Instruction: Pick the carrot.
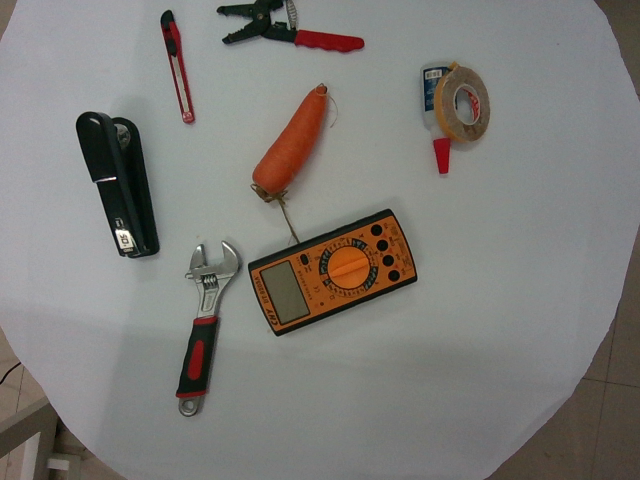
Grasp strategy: vertical